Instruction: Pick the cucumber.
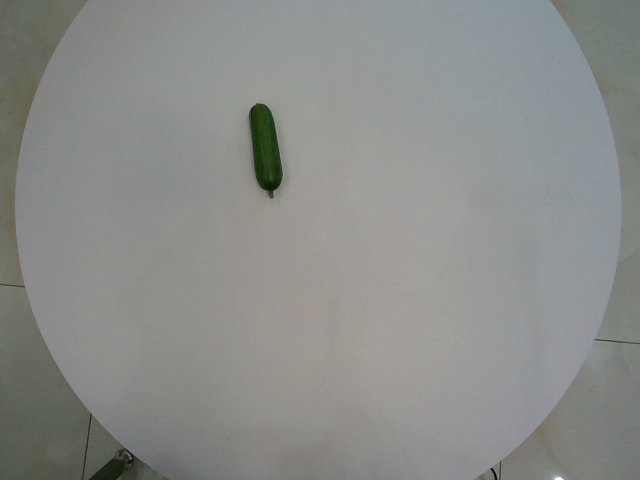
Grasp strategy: vertical